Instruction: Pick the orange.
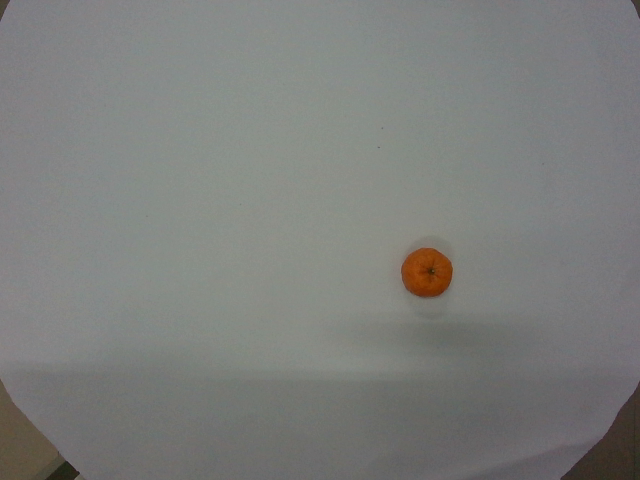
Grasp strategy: vertical